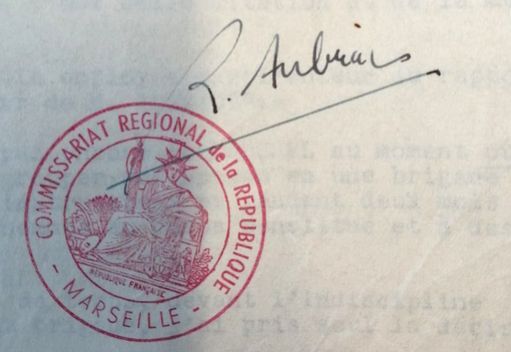
Signature of: raymond aubrac